Question: What do the imaging results show?
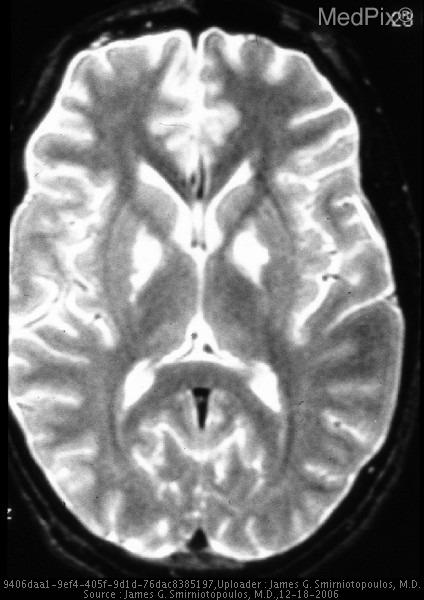
Answer: The imaging shows Bilateral symmetric lesions of abnormal signal intensity in the medial lenticular nuclei (globus pallidus) Abnormal signal hyperintensity in the medial globus pallidus of the lenticular nuclei, bilaterally..